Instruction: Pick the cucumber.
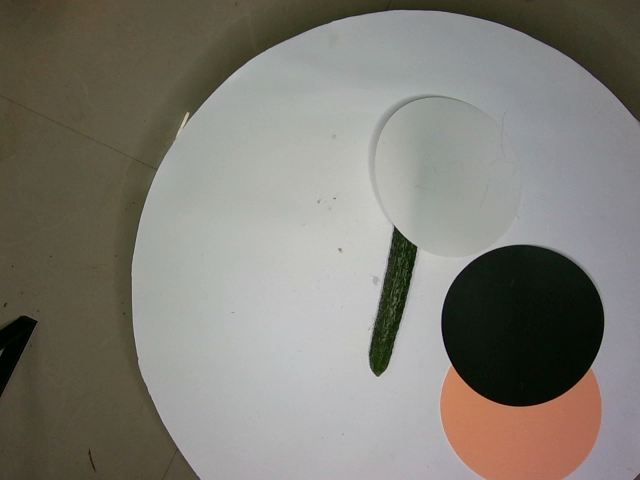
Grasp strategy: vertical